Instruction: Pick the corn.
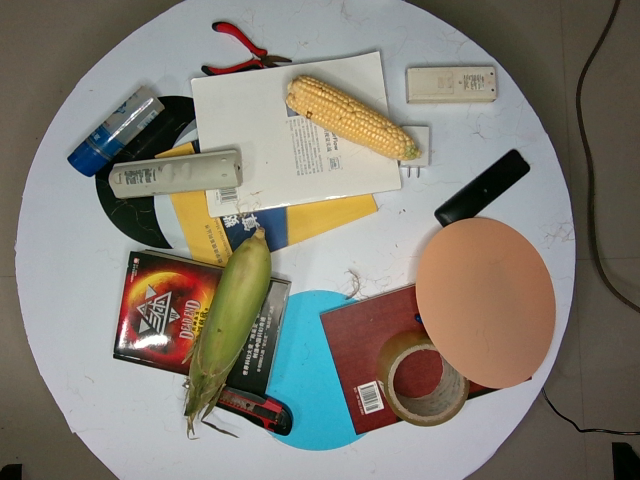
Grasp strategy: vertical